Question: What is the name of the tenant mentioned in the document?
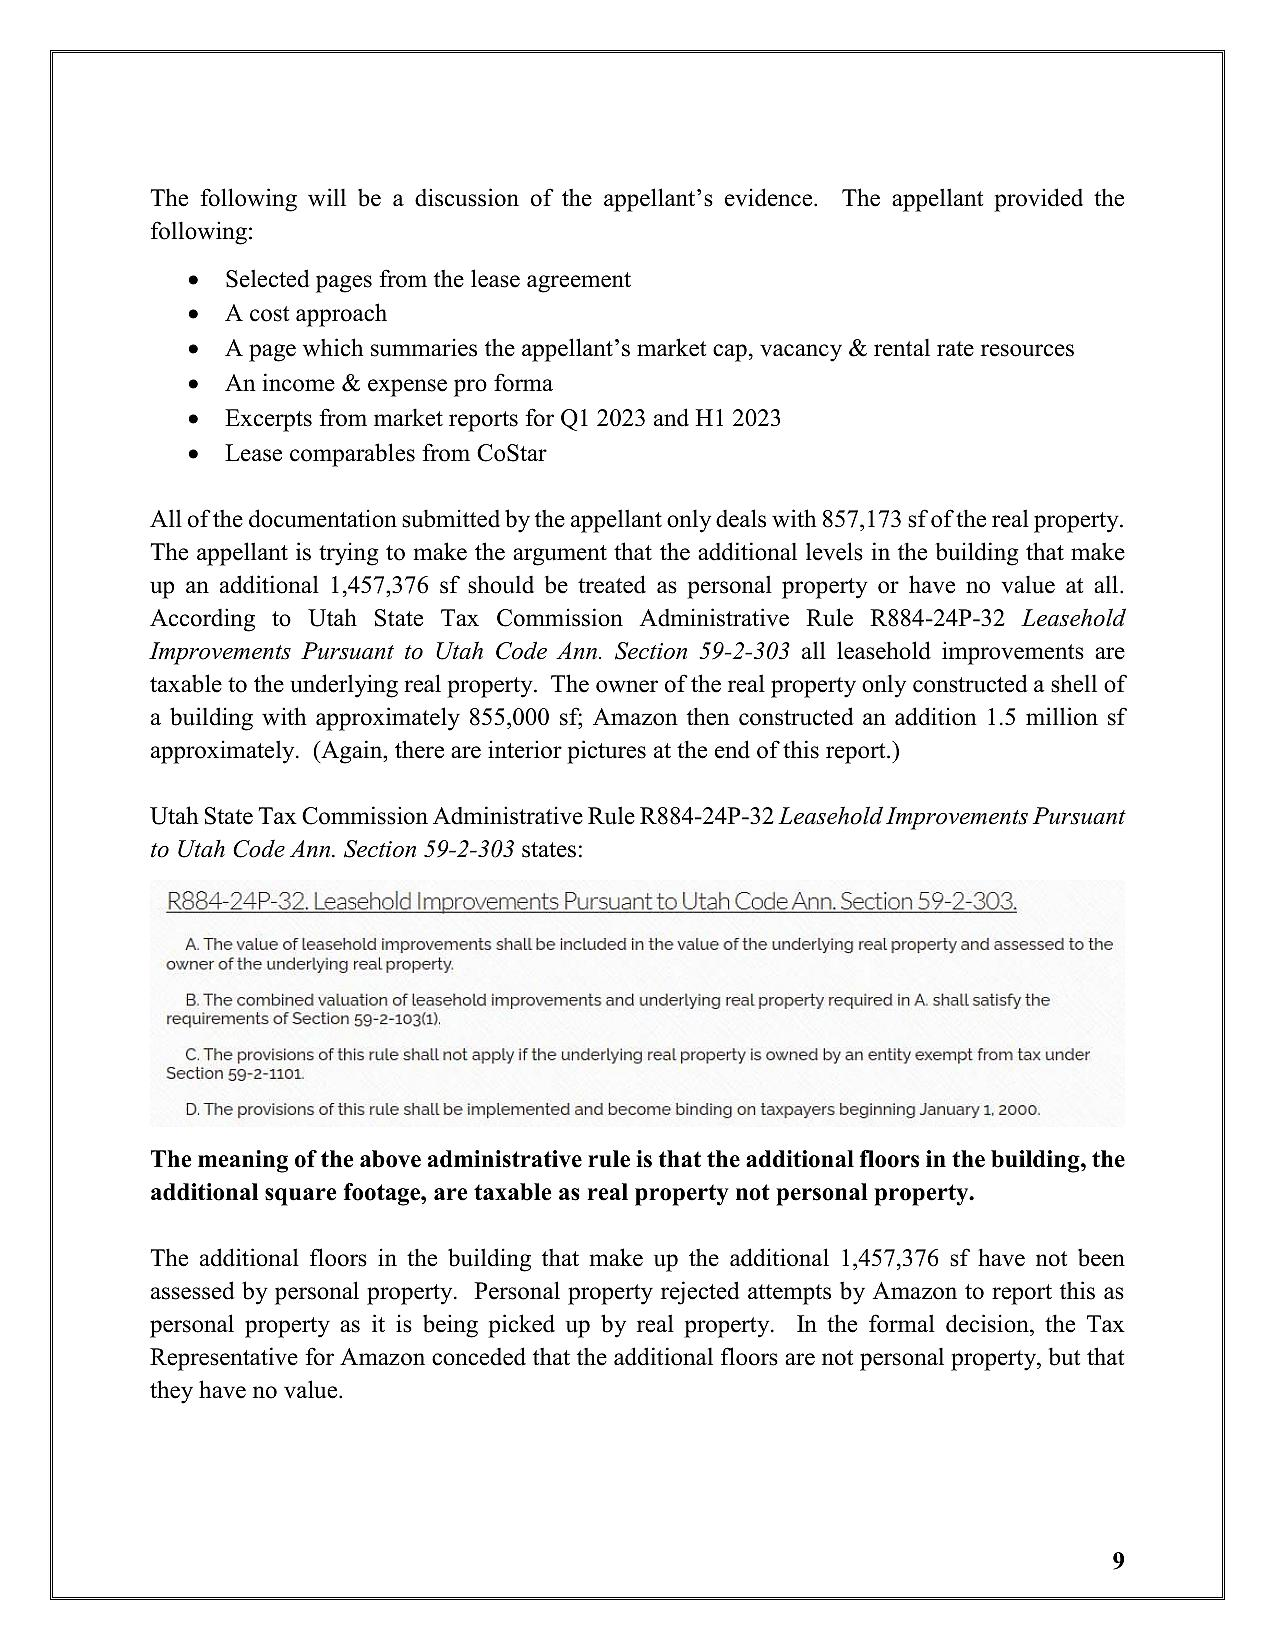
Answer: "Amazon"